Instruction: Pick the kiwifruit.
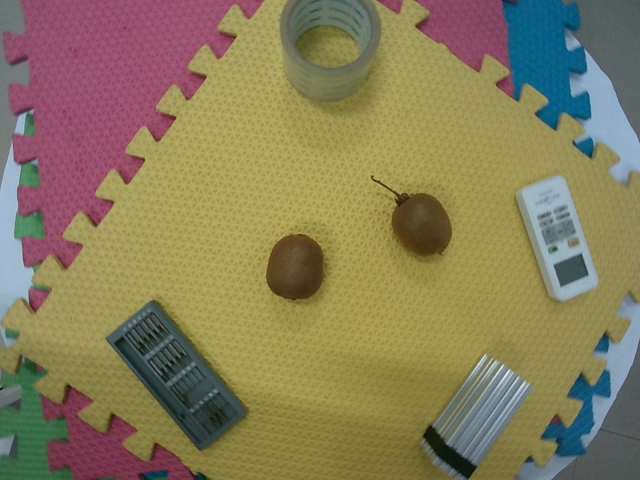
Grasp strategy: vertical